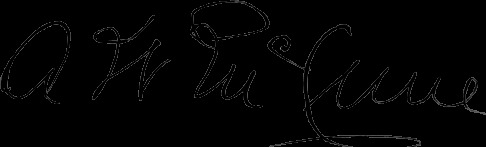
Signature of: alfred w mccune